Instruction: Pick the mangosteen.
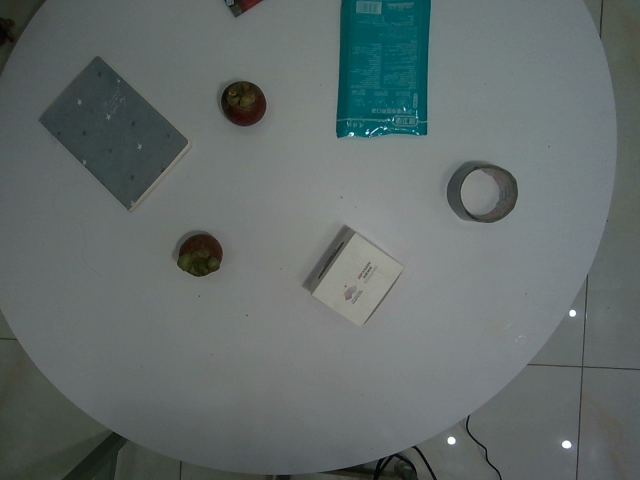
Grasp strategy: vertical